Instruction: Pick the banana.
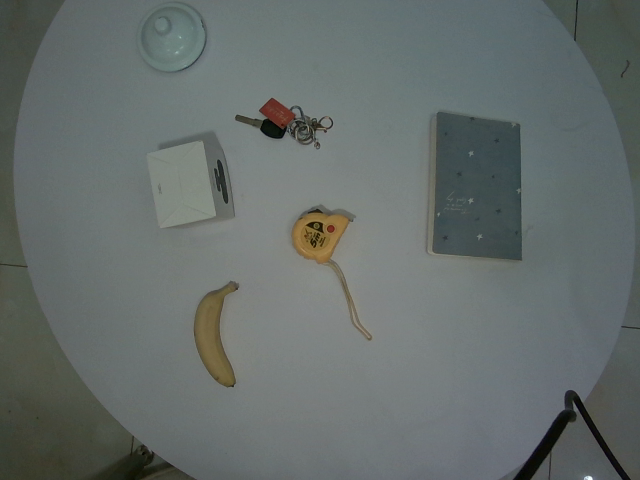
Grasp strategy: vertical